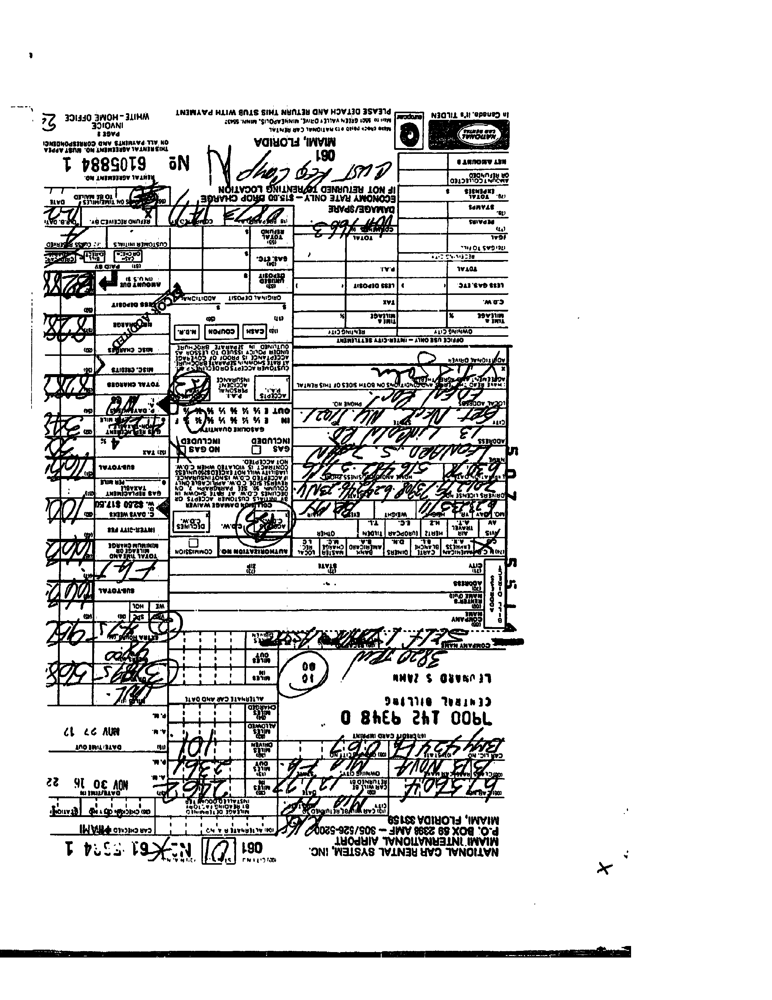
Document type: Invoice